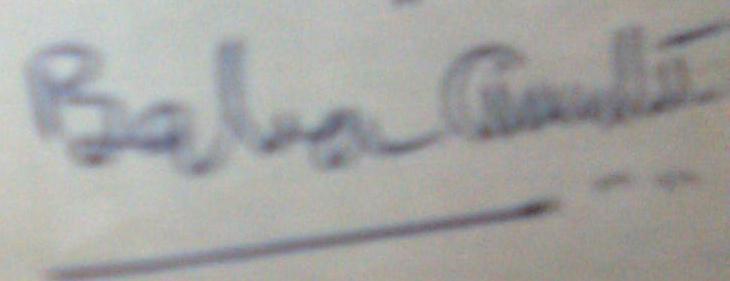
Signature of: baba amte